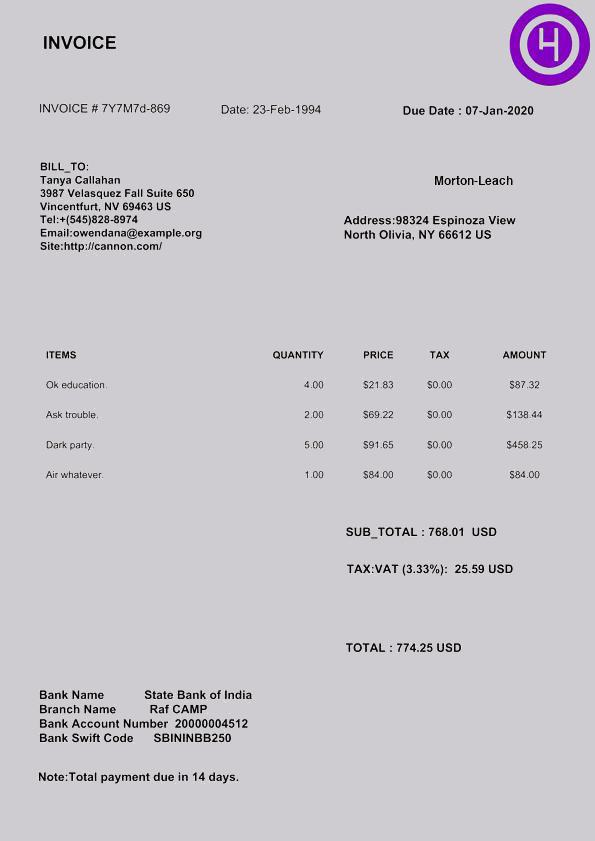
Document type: Invoice